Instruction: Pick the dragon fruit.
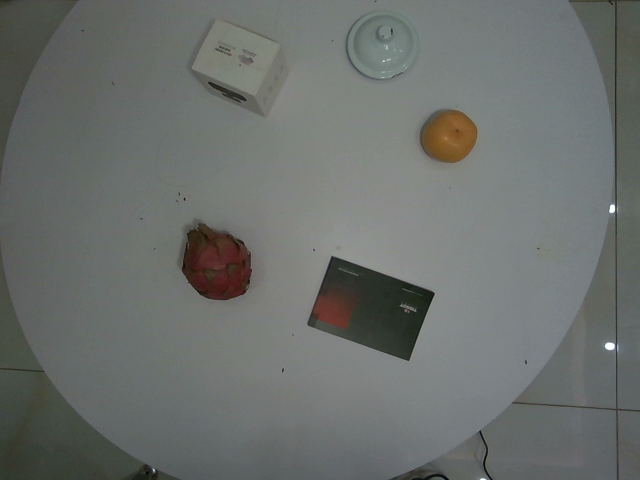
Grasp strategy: vertical